Question: What type of tax is indicated in the document, personal property or real estate?
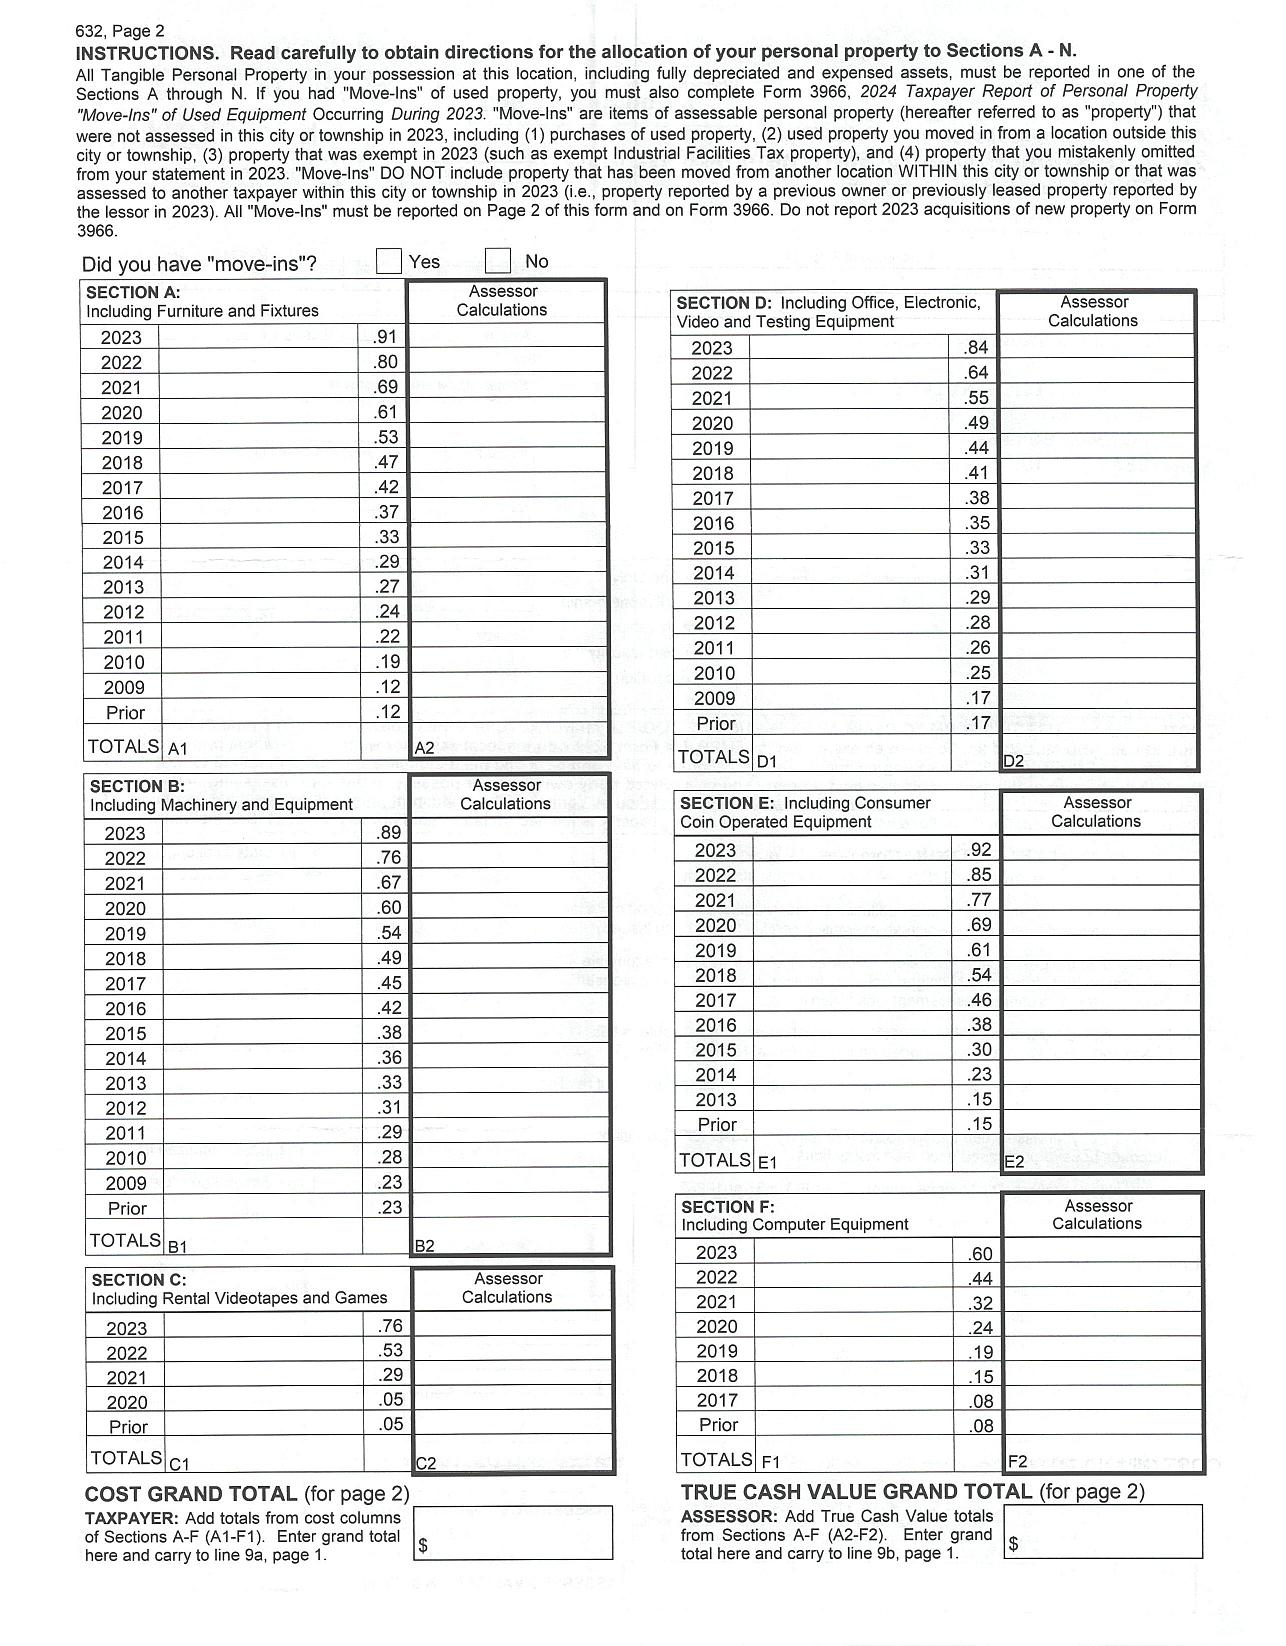
Answer: "Personal Property Tax"